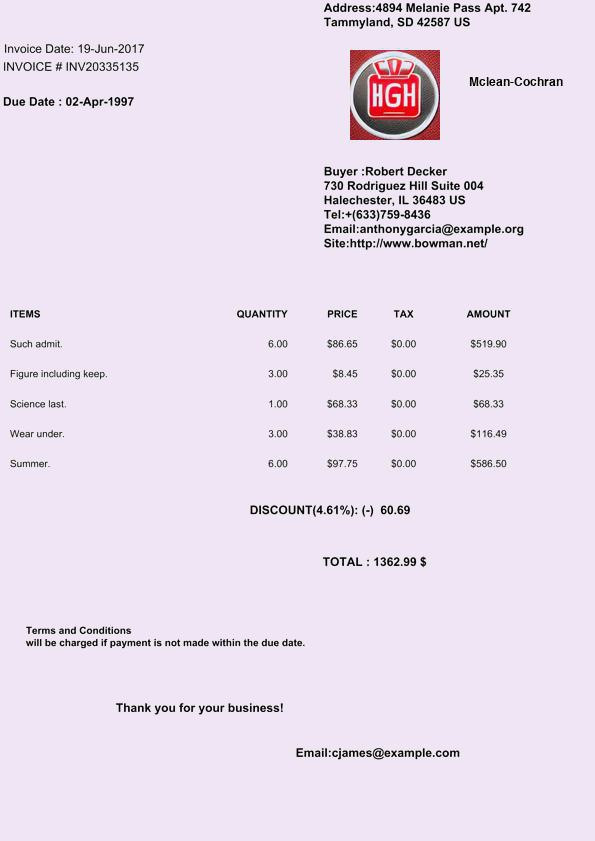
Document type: Invoice